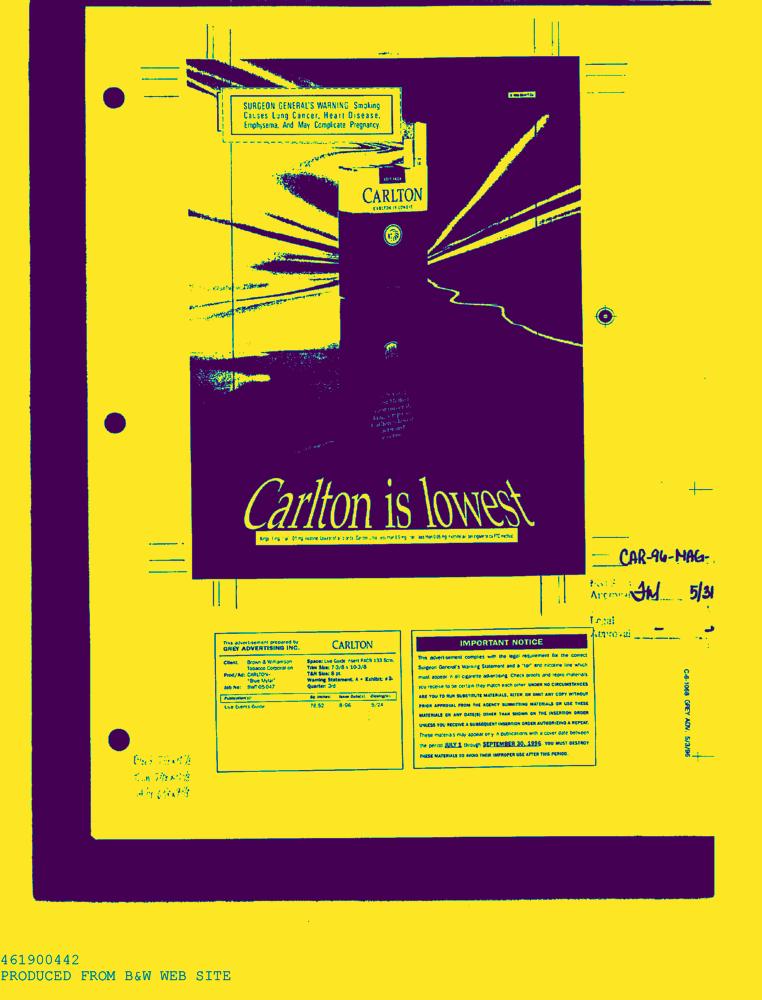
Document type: AD